Question: Talk about the condition:
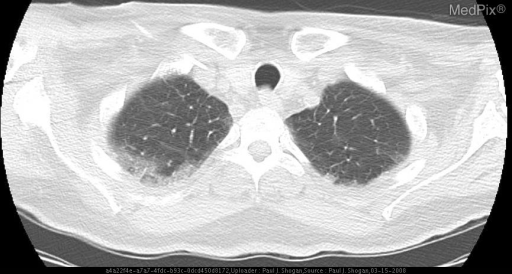
Answer: The disease is discussed as: Lesions/Condition: Pneumocystis jiroveci (P. carinii)

Discussion:

Pneumocystis jiroveci (P. carinii) originally thought to be protozoan, now classified as a fungal element, results in clinically significant pneumonia, and is an AIDS defining illness that occurs when the CD4 count drops to below 200 cells/mm3.  Additionally, any immunocompromised patient may be affected; organ recipients on immunosuppressive treatment, oncologic and hematologic patients, the elderly, severely malnourished children, and patients requiring prolonged corticosteroid therapy.

The most common radiographic finding in patients with PCP consists of diffuse, bilateral symmetric ground-glass reticulonodular, or finely granular opacities occurring in a perihilar, or lower lung zone distribution.  Less commonly, PCP will occur with upper lobe predominance.  If untreated, these opacities may manifest as diffuse air space consolidation. As the disease progresses, interstitial disease will become more pronounced, and air cysts may be noticed in 5% to 35% of patients.  Occasionally, single or multiple nodules, miliary nodules, cavitation, hilar or mediastinal adenopathy, and pleural effusion will be identified.  CT typically demonstrates symmetric bilateral ground-glass opacities, which may be diffuse, or have a mosaic pattern with sharp transitions between normal and abnormal lung giving a “crazy-paving” pattern. Spontaneous pneumothorax may be identified in 5% to 10% of patients, and is more common when cysts are present.   Pneumomediastinum may also be evident occurring by itself or in concert with pneumothorax.

Most patients have characteristic radiographic findings of PCP, eliminating the need for CT.  However, in patients with symptoms and atypical radiographic findings, CT may show ground-glass opacities, that when correlated with the CD4+ count and other clinical markers may allow the correct diagnosis of PCP to be made.  Other causes of ground-glass opacities in patients with AIDS include CMV pneumonia and lymphocytic interstitial pneumonia.

Clinically, patients with PCP demonstrate nonspecific complaints.  Fever, cough, progressive dyspnea on exertion, weight loss, night sweats, and chest pain are all common symptoms.  Lactate dehydrogenase (LDH) levels are frequently elevated, and patients demonstrate restrictive patterns on pulmonary function tests, with hypoxemia when exercising.  Clinicians may employ induced sputums, or use bronchoscopy with BAL to clinch the diagnosis.  BAL which has close to 100% sensitivity and 89% specificity in diagnosing PCP, is useful when positive, however when results are negative, transbronchial or open lung biopsy may be pursued when the clinical findings suggest a high probability of PCP.  Patients will often begin empirical therapy in the absence of definitive diagnosis to avoid potential complications.

Summary: Perihilar and bilateral lower lobe reticular opacities on chest radiography in a patient with a CD4 count less than 200 cells/mm3 suggests PCP.